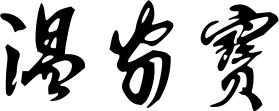
Signature of: wen jiabao